Patient: Female, age 65
A 65-year-old Asian woman was admitted to our clinic in August 2019 due to fever (38.3-39  C), chest tightness, cough producing sputum, and shortness of breath for one day. Her clinical history could be defined by long-term leukopenia. She was diagnosed with MDS in 2014, after which she received supportive treatments. In 2019, she was admitted to the hospital with increased bone marrow blasts (10% vs 4%) and decreased megakaryocytes with small round separated nuclei (Figure 1A-E, Table 1). She received four courses of amifostine, but her symptoms did not improve. During hospitalization, she was infected with recurrent pneumonia, which could be relieved by multiple antibiotic treatments (Figure 2A and B). She received voriconazole after the last course in July 2019. Two months later, the symptoms of fever and pneumonia re-appeared again (Figure 2C).
On admission, she presented with fever and chest pain, and blood cell count at that time revealed lymphocytopenia and monocytopenia. The blood routine test showed a white blood cell (WBC) count of 1800 cells/mm3, a low monocyte count of 0-0.1 cells/mm3; a hemoglobin level of 7.6 g/dL; and a platelet count of 17 x 109/L. The absolute count of B cell (CD19+) was 6x106/L (50-670x106), NK cell (CD3-/CD16+56+) count was 34x106/L(40-1000x106/L). The CD4+ T-cell count was 141 cells/mm3 and the CD4/CD8 ratio was 0.99. She also had splenomegaly (4.1 cm in size) and iron overload (ferritin: 2361.4ng/mL). The results of Epstein-Barr virus (EBV)-DNA and cytomegalovirus (CMV)-DNA were negative. Next, the patient was treated with tigecycline, ceftazidime, and voriconazole according to the manifestation of lung computed tomography (CT) scan (Figure 2D). Furthermore, Klebsiella pneumoniae infection was confirmed by sputum culture analysis, after which she received therapy with caspofungin, posaconazole, cefoperazone, linezolid, ganciclovir, sulfamethoxazole, amphotericin B, and polymyxin subsequently. However, no significant improvement was observed with reference to fever and pneumonia. During this time, she developed chest tightness and dyspnea which required continuous high-flow oxygen inhalation. She was not able to undergo a bronchoscopy. Complicated with severe infection, the patient also developed acute heart failure. Eventually, we sequenced the patient's peripheral blood specimens despite her repeated negative sputum culture, after which the M. kansasii infection was confirmed. Consequently, she was given antibiotic therapy, consisting of ethambutol, rifabutin, and clarithromycin as recommended. Her situation significantly improved within 2 weeks of therapy (without fever). C-reactive protein (CRP) level remarkably decreased from 250.87 mg/L to an almost normal level. According to the above-mentioned signs and symptoms, the patient was suspected of having MonoMAC syndrome. The next-generation sequencing (NGS, peripheral blood) found a heterozygous mutation in GATA2 (exon6:c.1126_1128del:p.K376del) along with U2AF1 (exon2:c.C101T:p.S34F), SETBP1 (exon4, cG2602A:pD868N, exon4:cG2608A:pG870S), ASXL1 (exon12:c.G2548T:p.E850X) as well as KMT2D, BRAF, EPPK1, and ETV6. Her son was further confirmed with the same GATA2 mutation with oral mucosal specimen. Unfortunately, the patient died of carbapenem-resistant Klebsiella pneumoniae bloodstream infection on October 2019, 41 days after the MonoMAC diagnosing.
Keywords: gata-2 germline mutation, m kansasii, monomac, monocytopenia and mycobacterial infection syndrome, next-generation sequencing, nontuberculous mycobacteria
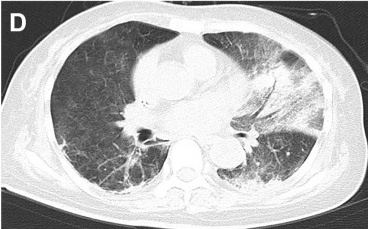
Image caption: Computed tomography (CT) manifestation of recurrent pulmonary infection.could be relieved by multiple antibiotic treatments.